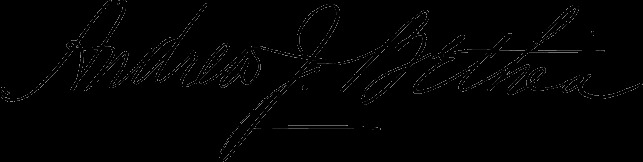
Signature of: andrew bethea